Retrieve the amount in words, amount in figures, name of the payee, date on the cheque, and the bank name from the image.
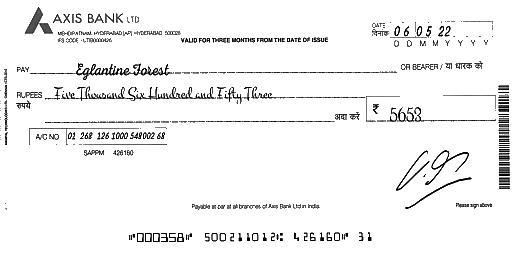
amt_in_words: Five Thousand Six Hundred and Fifty Three
amt_in_figures: 5653
payee_name: Eglantine Forest
bank_name: AXIS BANK
cheque_date: 06/05/22